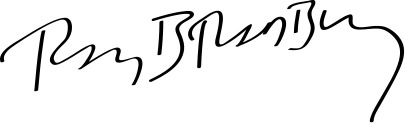
Signature of: ray bradbury